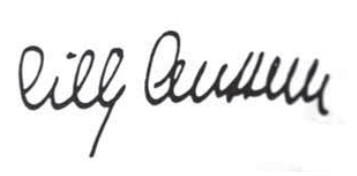
Signature of: cilly aussem